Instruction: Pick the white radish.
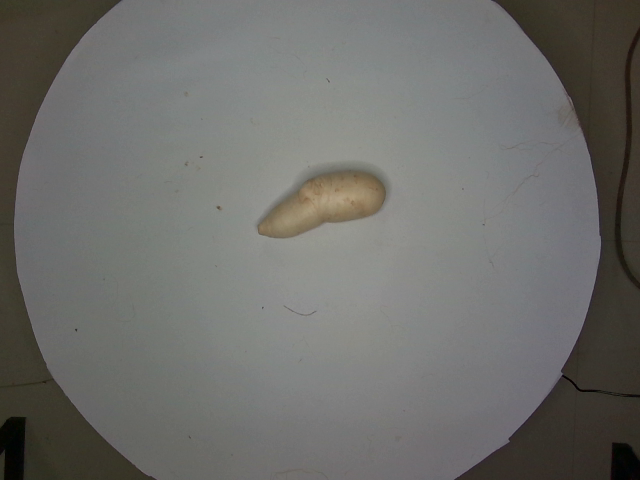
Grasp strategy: vertical